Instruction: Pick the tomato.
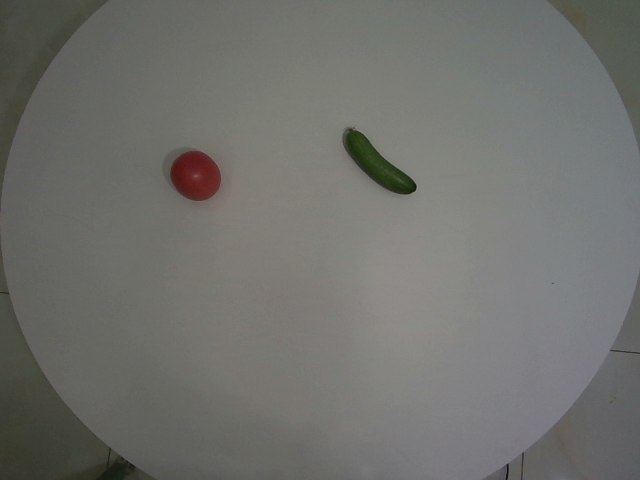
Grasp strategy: vertical